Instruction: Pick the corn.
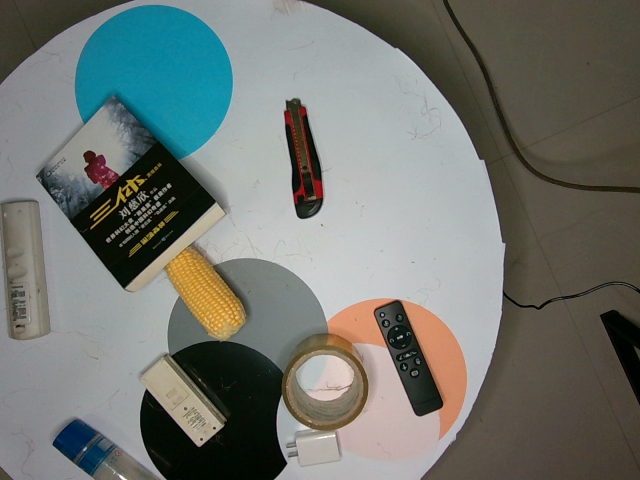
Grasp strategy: vertical